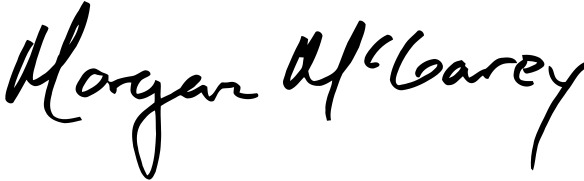
Signature of: morgan mcgarvey